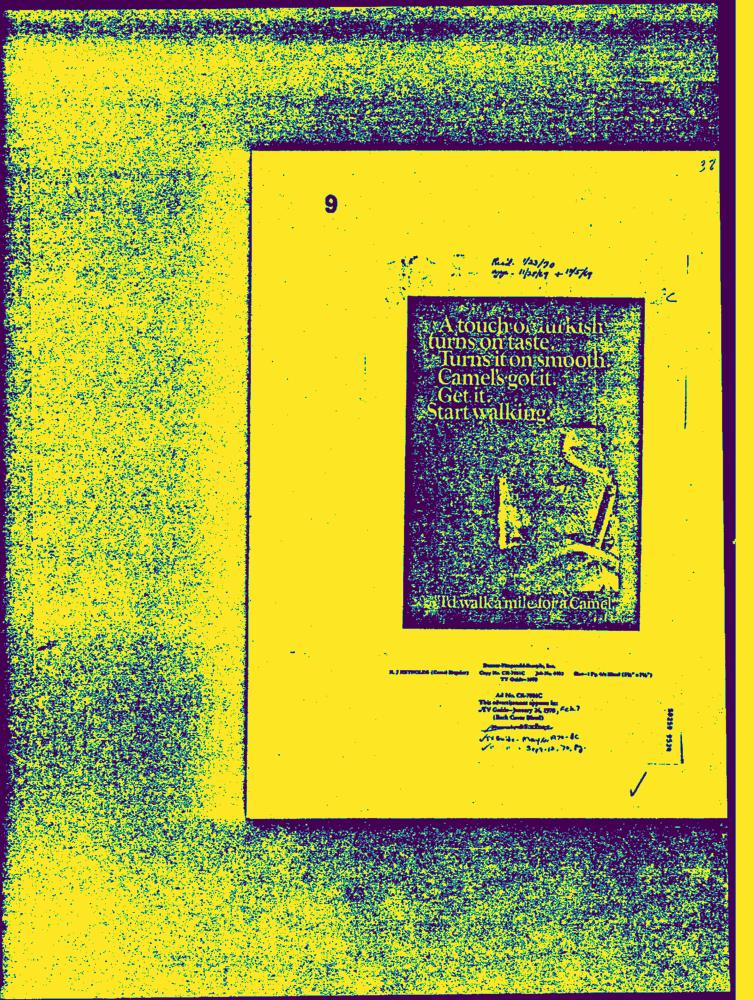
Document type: AD